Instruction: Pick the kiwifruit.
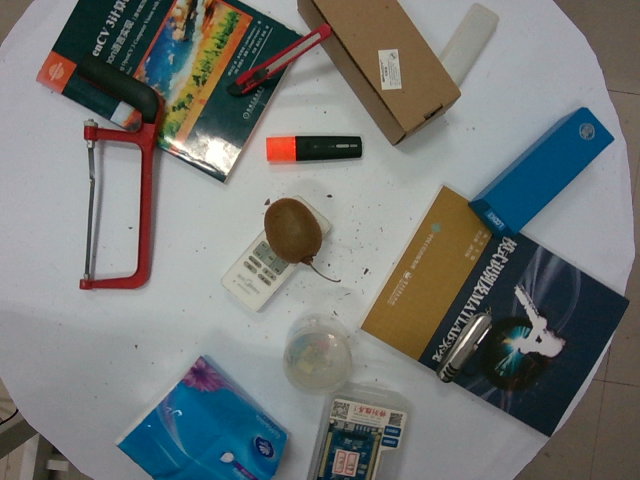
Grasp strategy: vertical